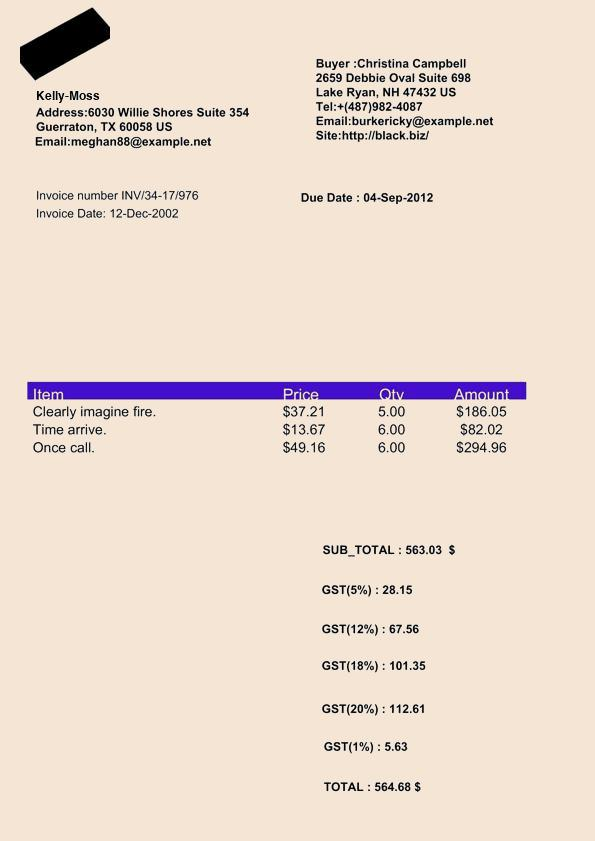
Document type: Invoice